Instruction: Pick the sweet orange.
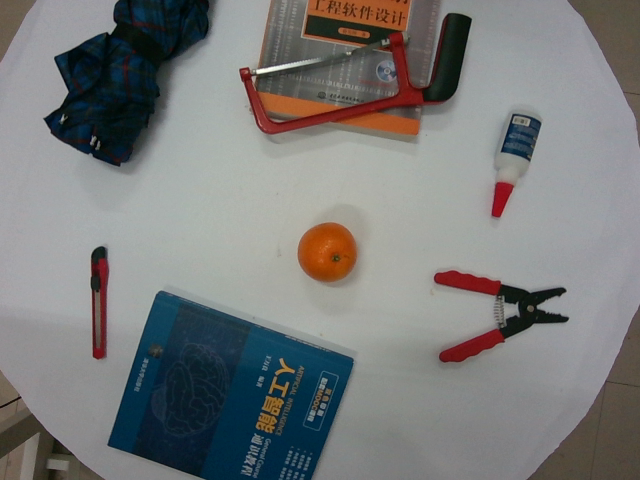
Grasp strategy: vertical